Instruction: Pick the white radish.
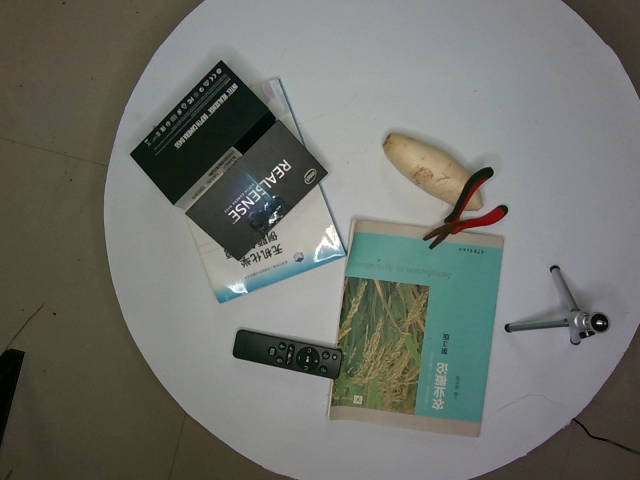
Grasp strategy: vertical